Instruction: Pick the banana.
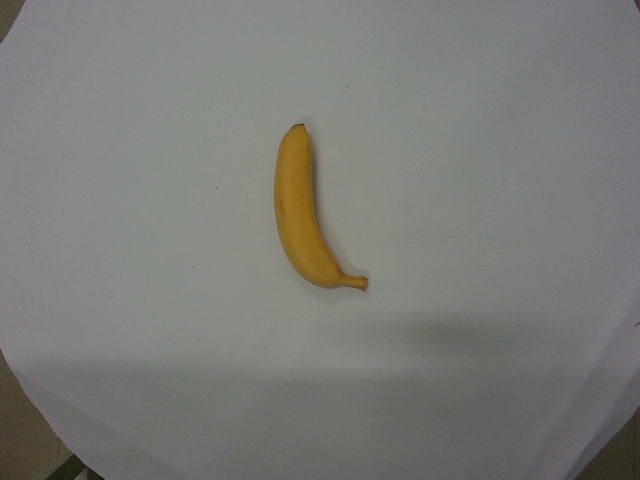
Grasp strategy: vertical